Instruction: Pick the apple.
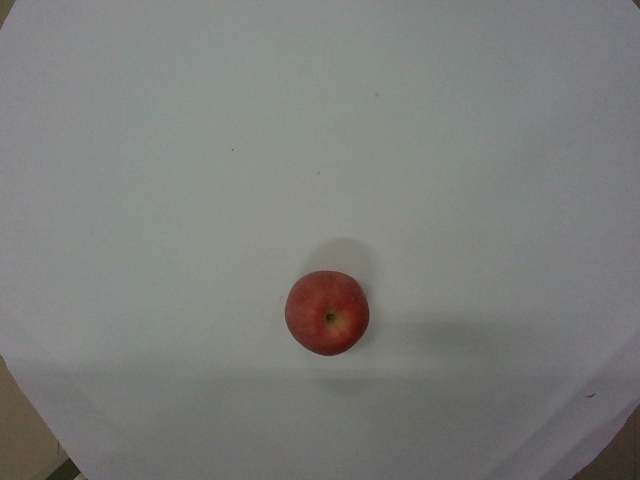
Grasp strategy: vertical